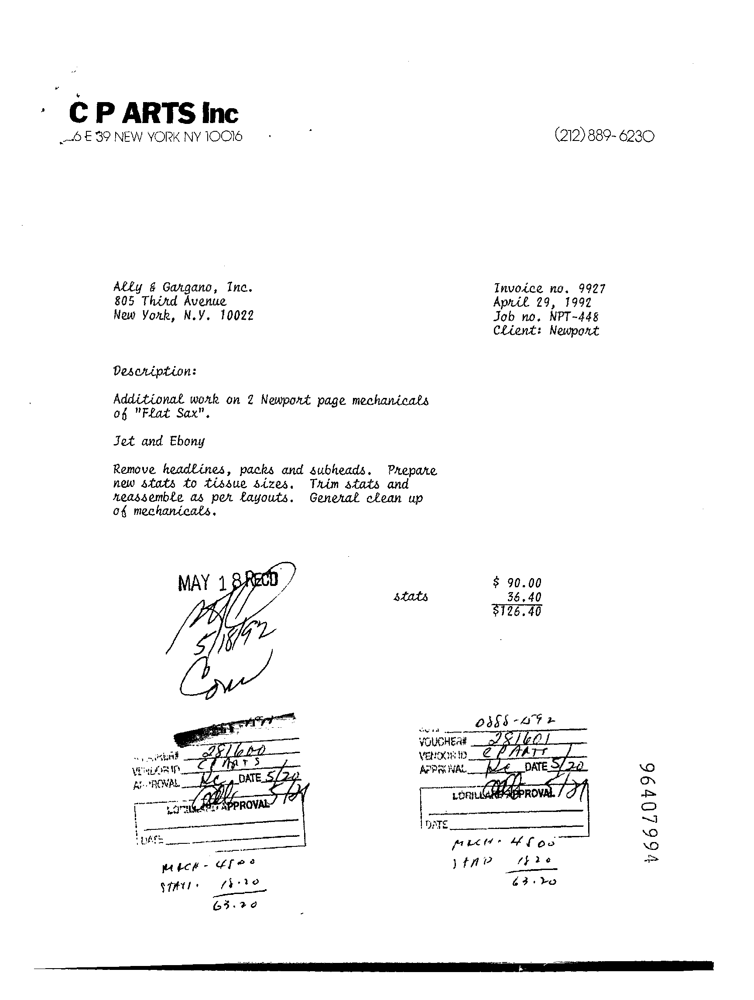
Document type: Invoice